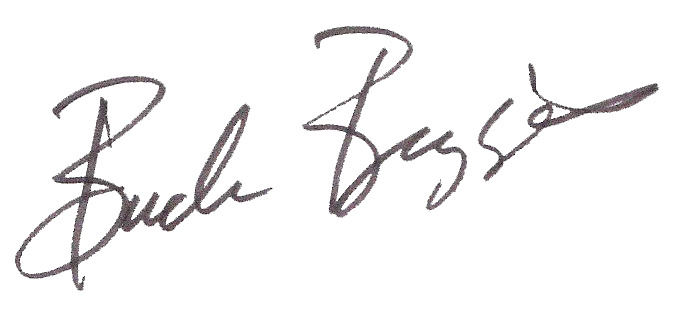
Signature of: w watts biggers